Patient: Female, age 35
A 35-year-old female was admitted to a community hospital because of polypnea, cough, sputum and intermittent fever four months ago. She has a medical history of HBV infection. The patient denied a history of smoking. Local CT scans revealed right pleural effusion and pleural thickening. Diagnostic thoracentesis showed tuberculous exudative fluid. A diagnosis of tuberculous pleuritis was speculated. The patient started anti-tuberculosis therapy with isoniazid, rifampicin, ethambutol and pyrazinamide. The patient's symptoms were gradually relieved, and the therapy was continued. Two weeks before, the patient developed cough and sputum. CT scans revealed a 3.9cm x 2.9cm mass in the right middle and inferior pulmonary lobe with no pleural effusion (Figure 4). WBC was 7.03x109/L with 80.90% neutrophils. HGB was 122g/L. Results of examinations of ESR, CRP, liver function, tumor markers, GM-test, G-test and autoantibodies related to connective tissue disease were normal. HIV test was negative. IGRAs and tuberculin skin test were positive. Sputum smears and culture were negative for acid-fast bacilli. CT-guided percutaneous lung biopsy showed plentiful infiltration of epithelioid cells and lymphocytes (Figure 5). The patient was diagnosed as PR paradoxical and was continued on the original anti-tuberculosis therapy. She recovered well during the follow-up. Local CT scans showed that the pulmonary mass was diminished three months later.
Keywords: mass, paradoxical reaction, tuberculosis
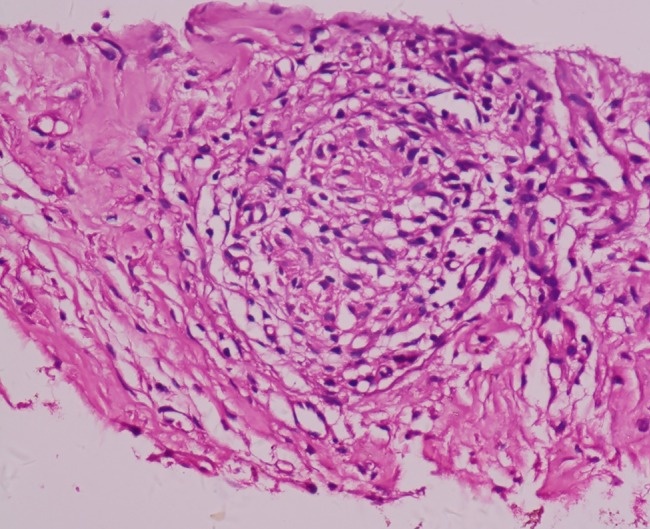
Image caption: Case 2. CT-guided percutaneous lung biopsy shows plentiful infiltration of epithelioid cells and lymphocytes. Hematoxylin and eosin, x400.